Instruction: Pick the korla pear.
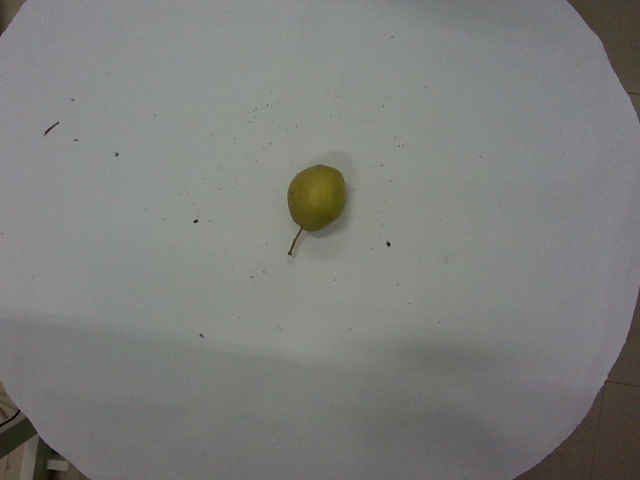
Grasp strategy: vertical